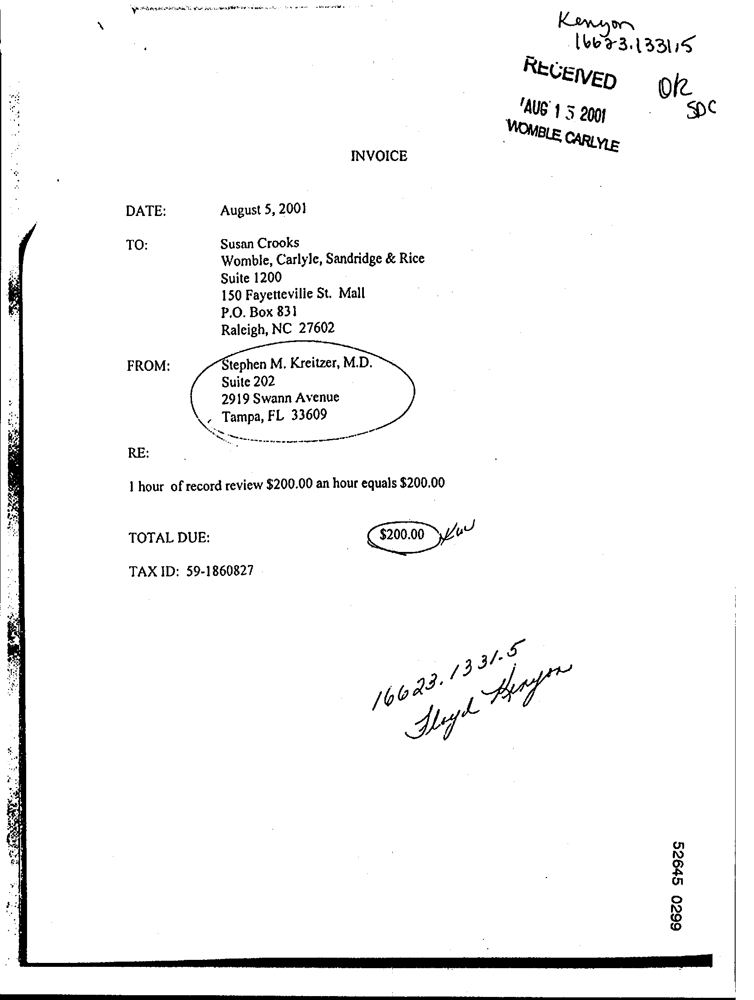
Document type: Invoice